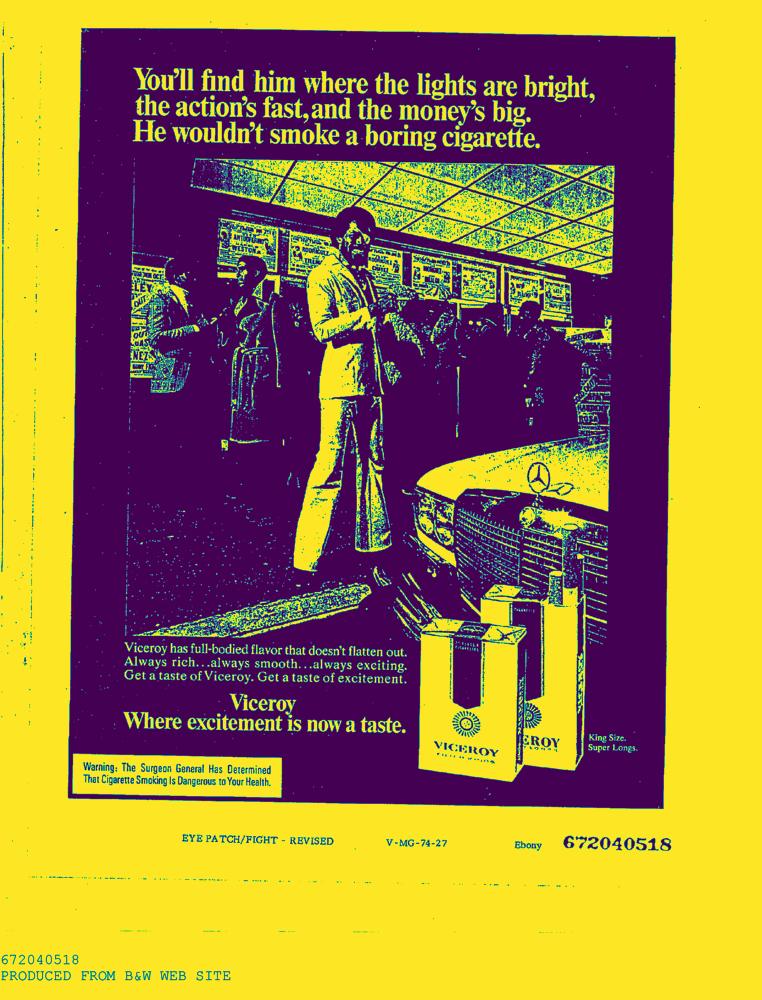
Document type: AD